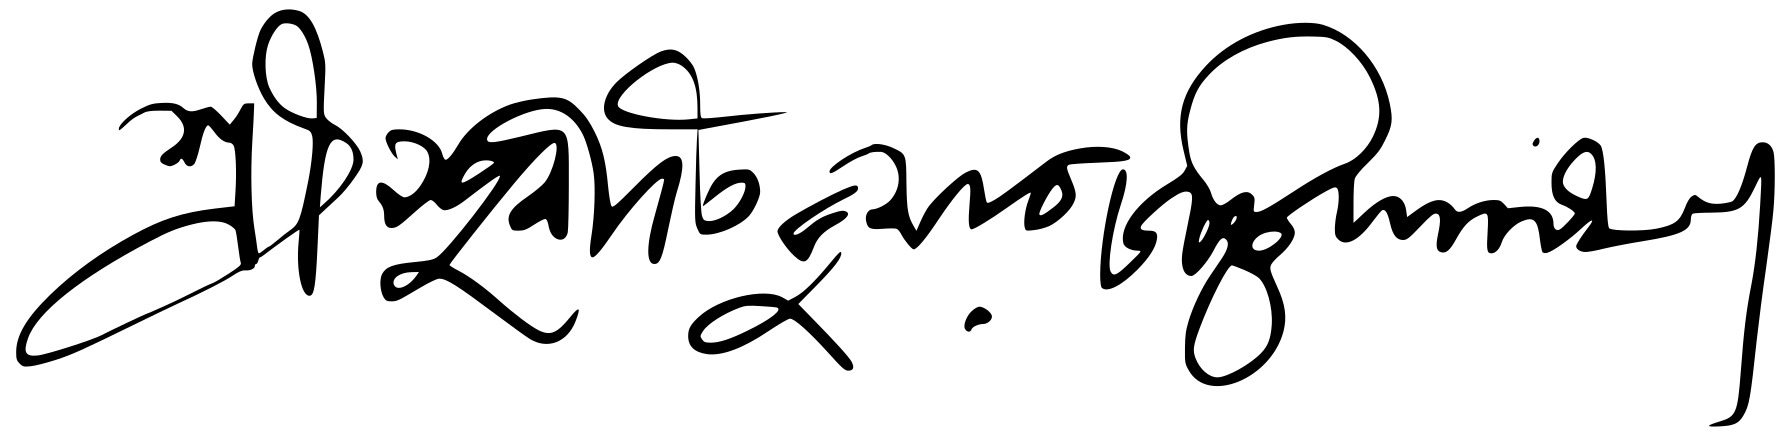
Signature of: suniti kumar chatterji